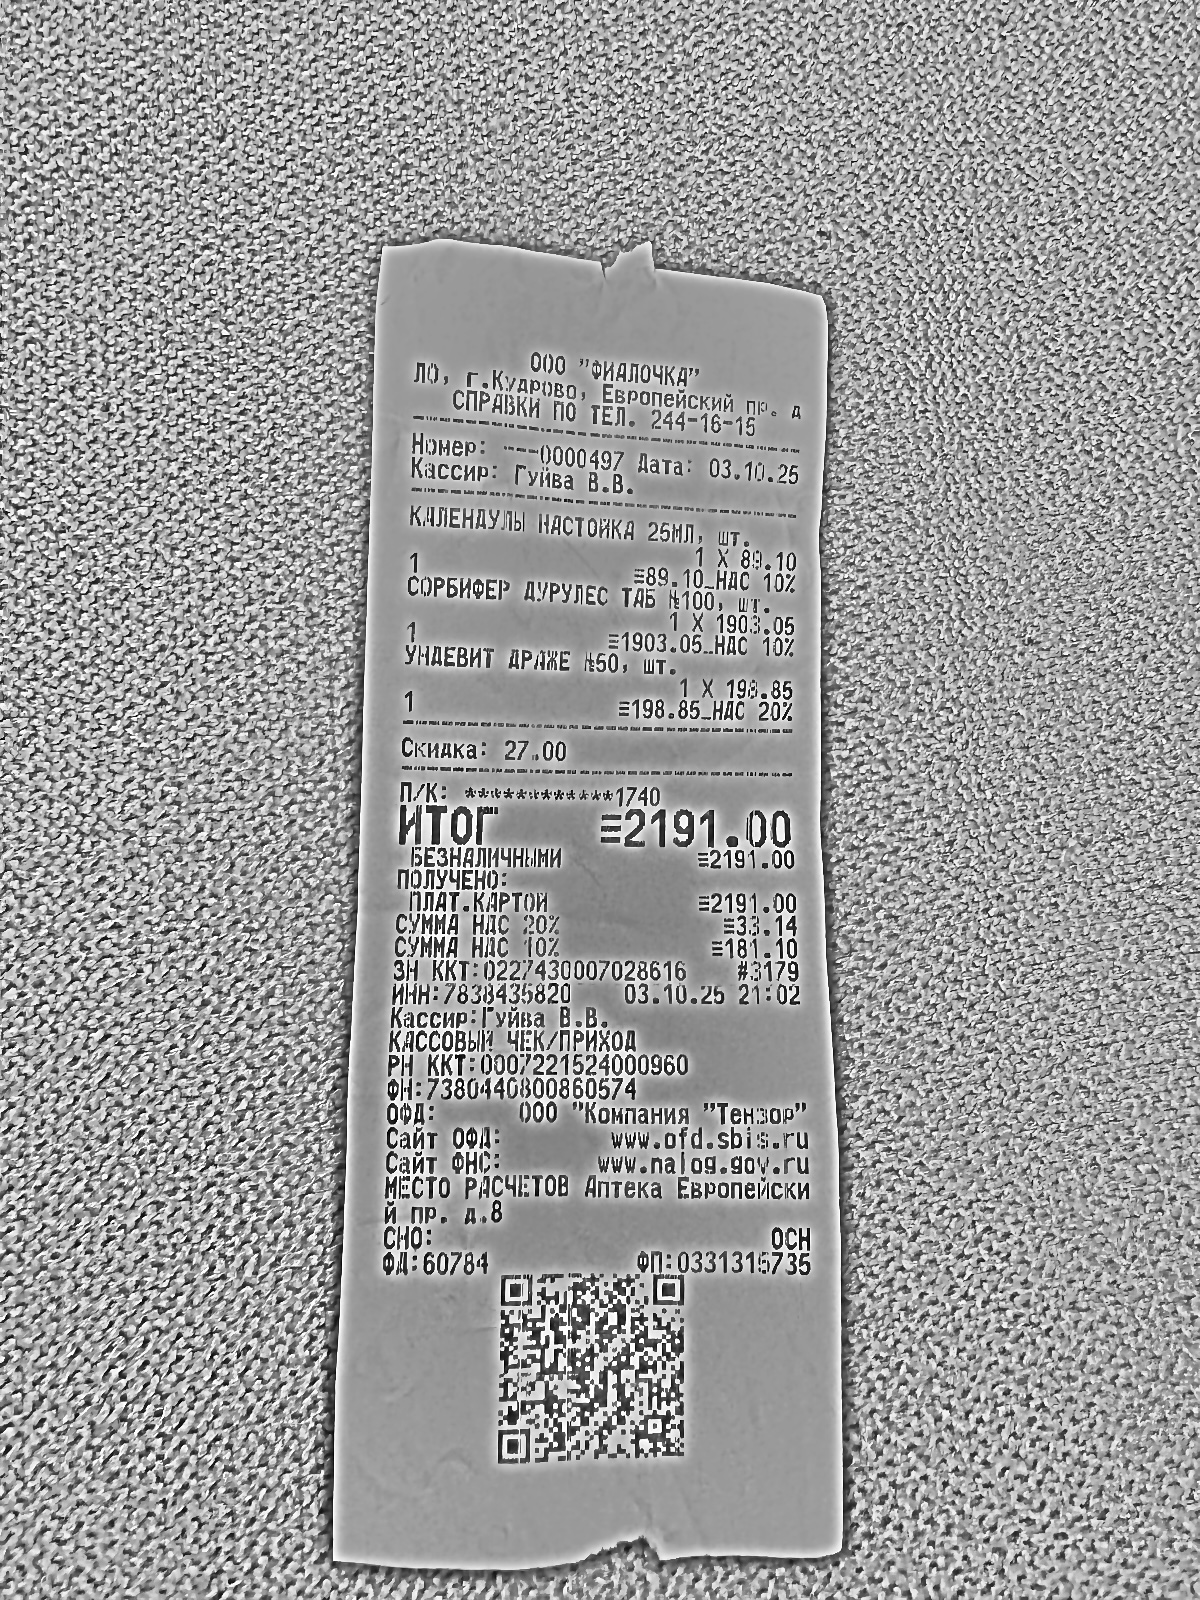
Продавец: ООО "ФИАЛОЧКА"
ИНН: 7838435820
Дата: 03.10.25
Товары: КАЛЕНДУЛЫ НАСТОЙКА 25МЛ, шт.; СОРБИФЕР ДУРУЛЕС ТАБ №100, шт.; УНДЕВИТ ДРАЖЕ №50, шт.
Количество: 1.000; 1.000; 1.000
Цена: 89.10; 1903.05; 198.85
Сумма: 89.10; 1903.05; 198.85
Итого: 2191.00